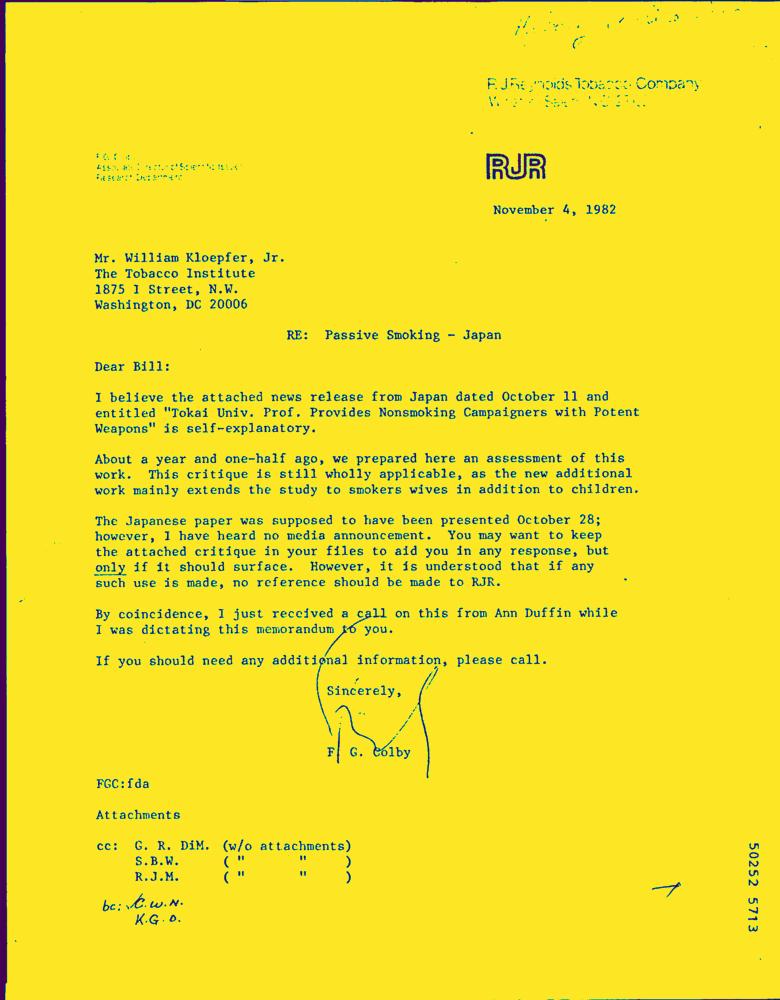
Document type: Letter-Doc